Question: Which state is mentioned in the document?
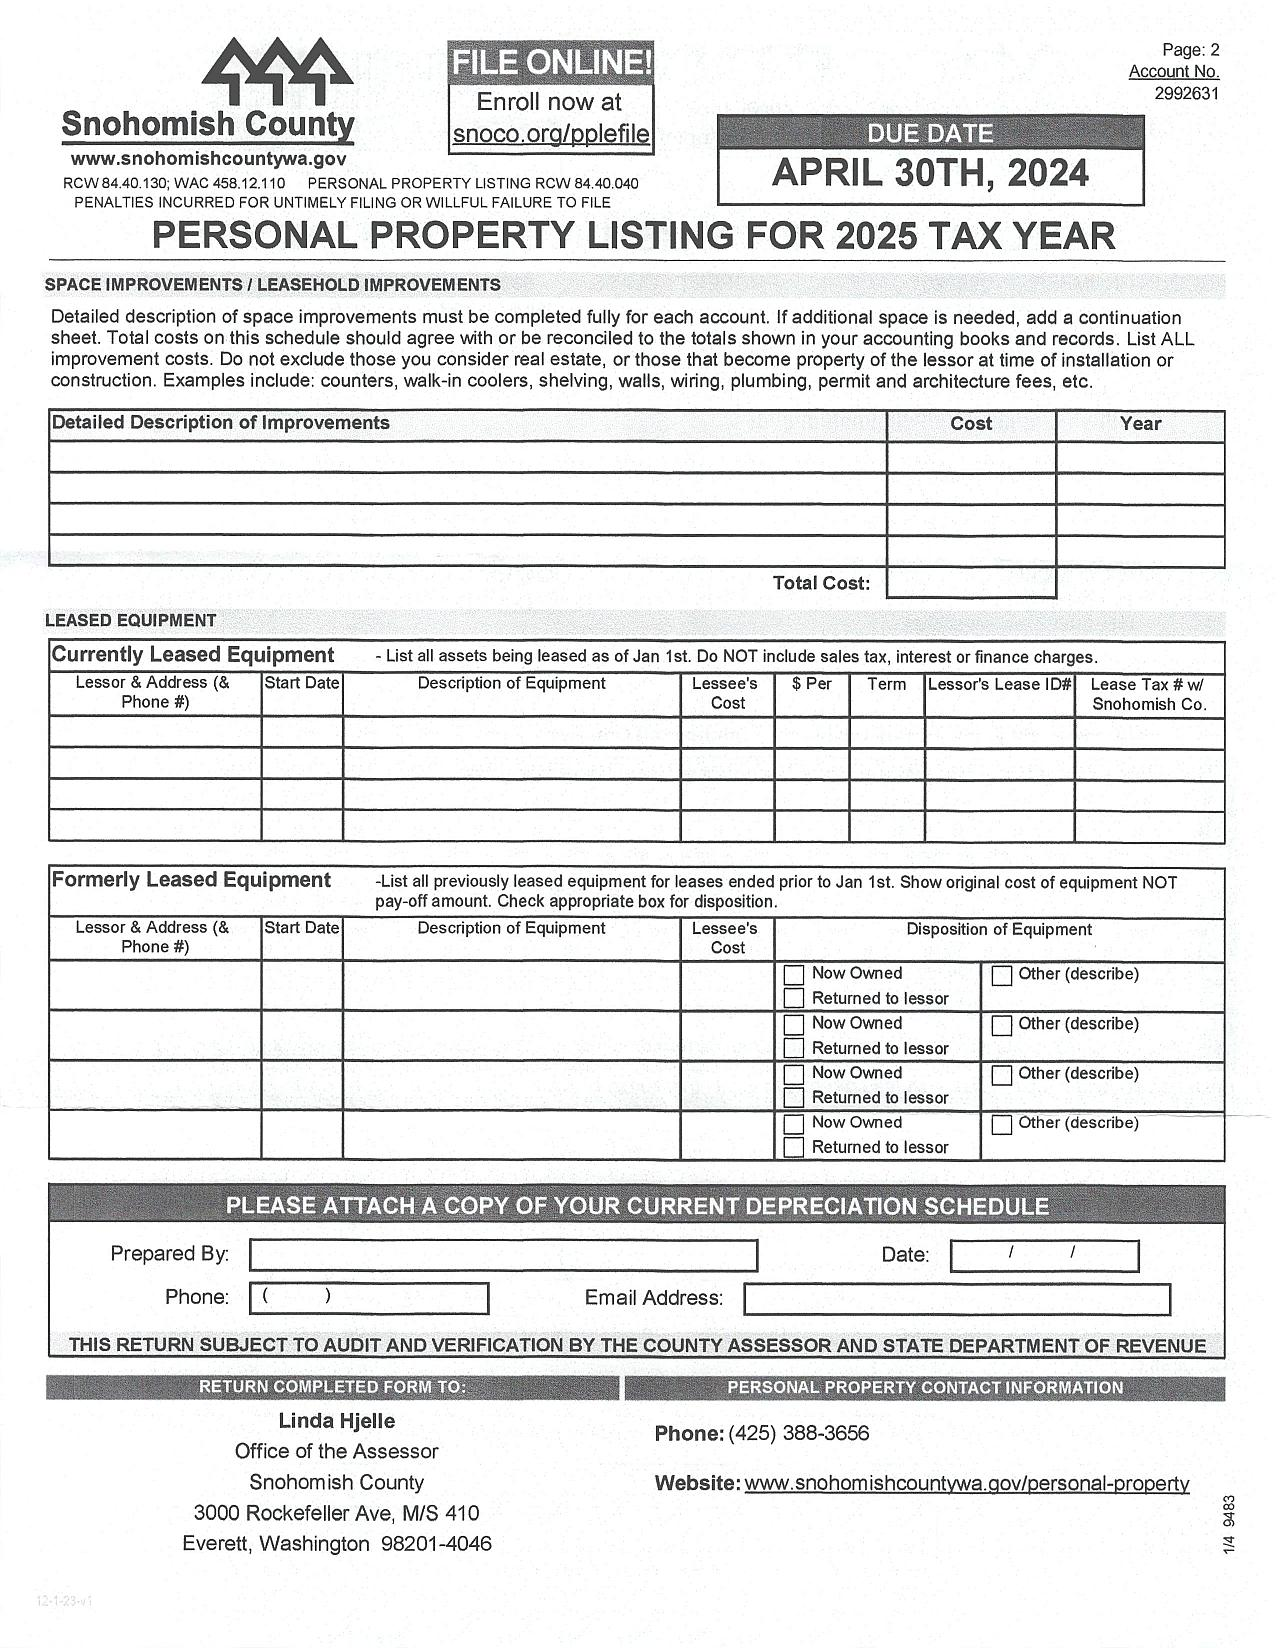
Answer: "Washington"